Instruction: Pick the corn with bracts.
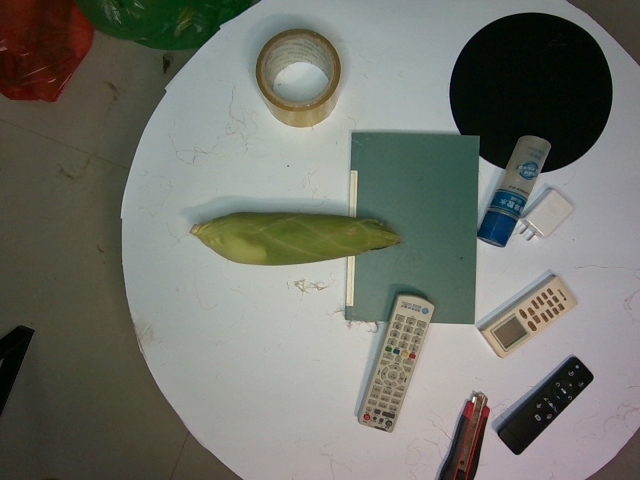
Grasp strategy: vertical